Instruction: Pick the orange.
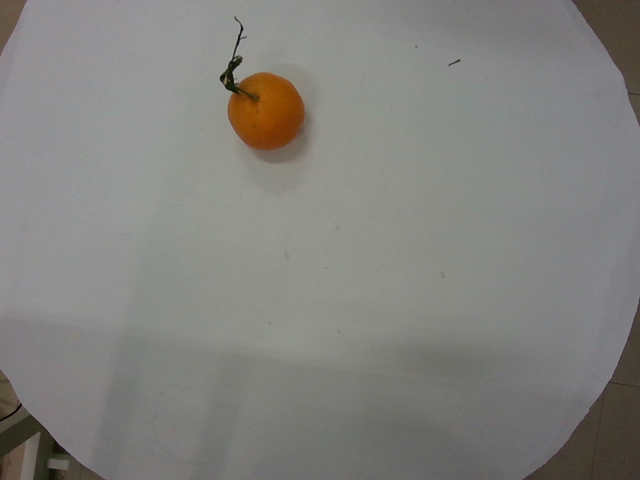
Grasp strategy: vertical